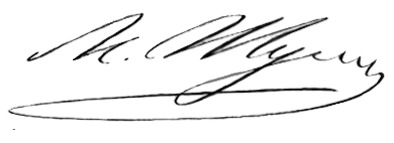
Signature of: moritz franz von schultz 0